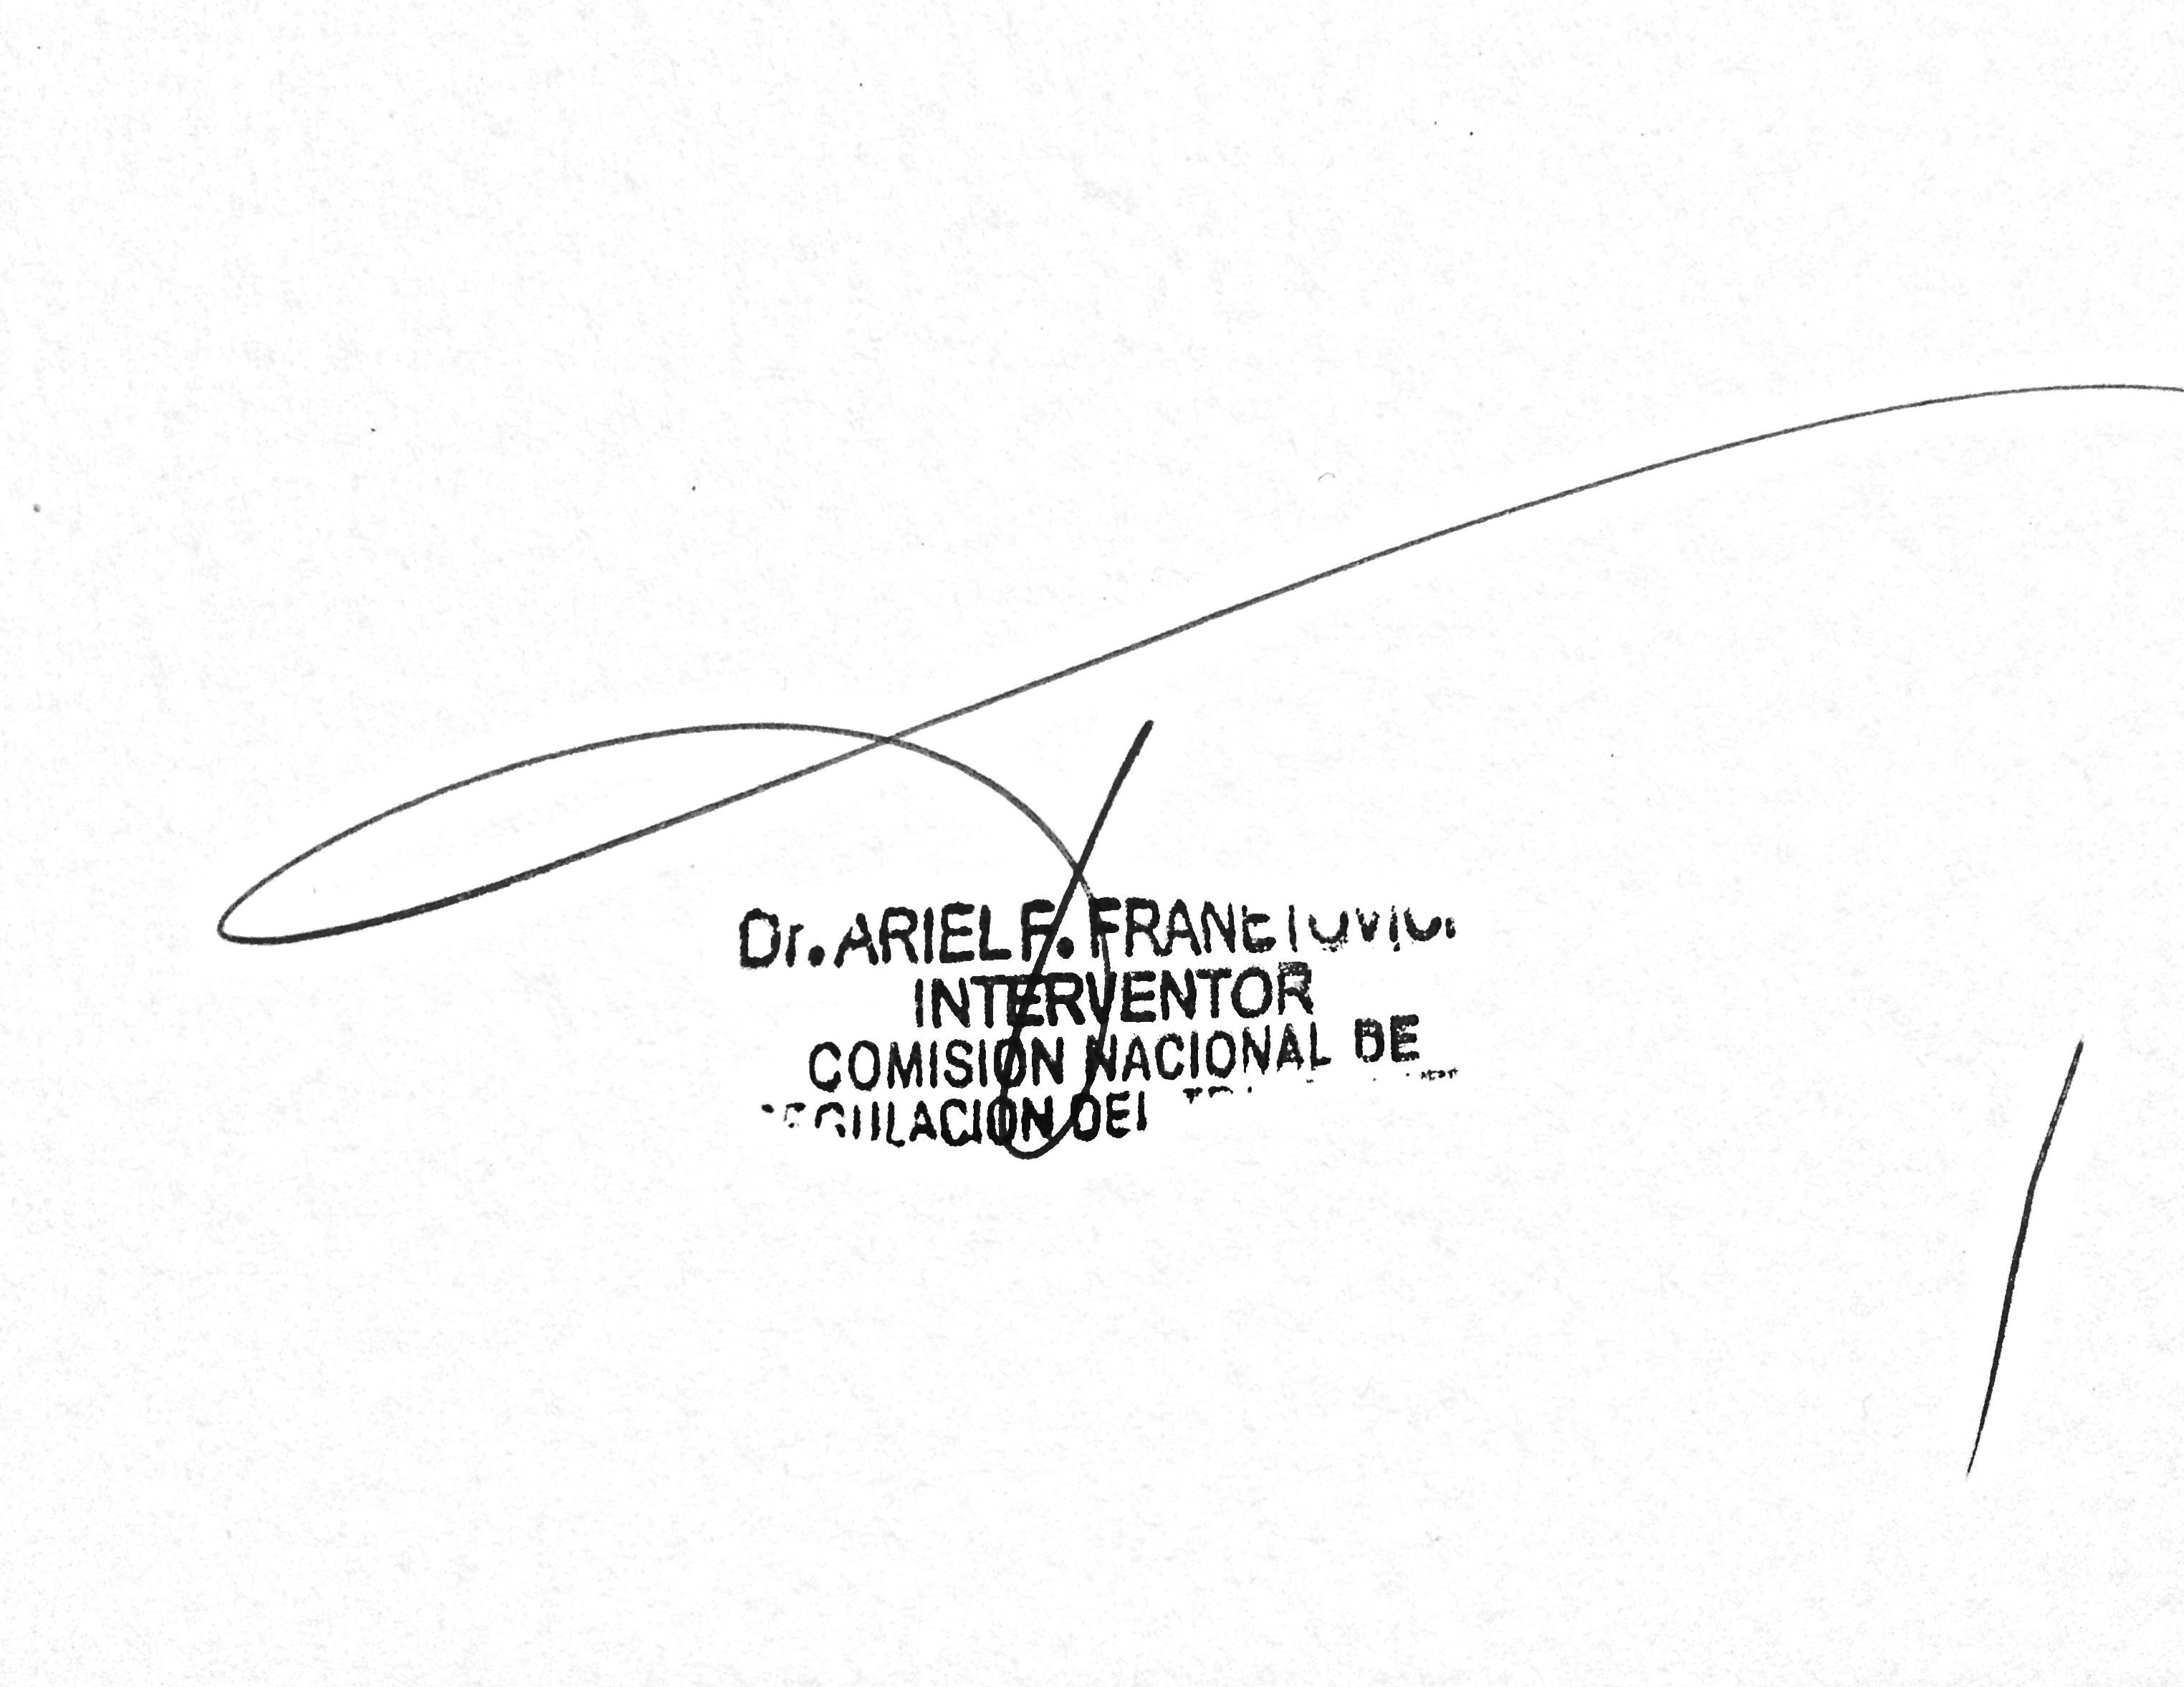
Signature of: ariel franetovich